Question: What could the diagnosis suggest?
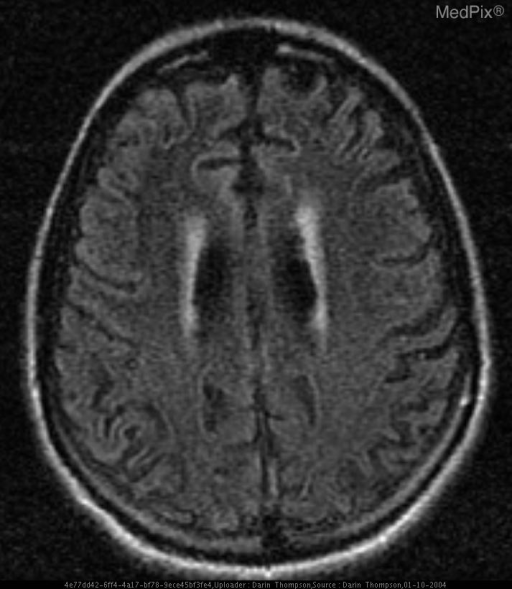
Answer: The possible diagnosis includes Cruetzfeldt-Jacob Disease
Variant Creutzfeldt-Jacob Disease
Other transmissible spongioform encephalopathies
Diffuse ischemic insult

Less likely:
Methanol - putamen
Carbon Monoxide - globus pallidus
Deposition of iron or copper
Neoplastic infiltration—particularly of lymphoma or glioma..